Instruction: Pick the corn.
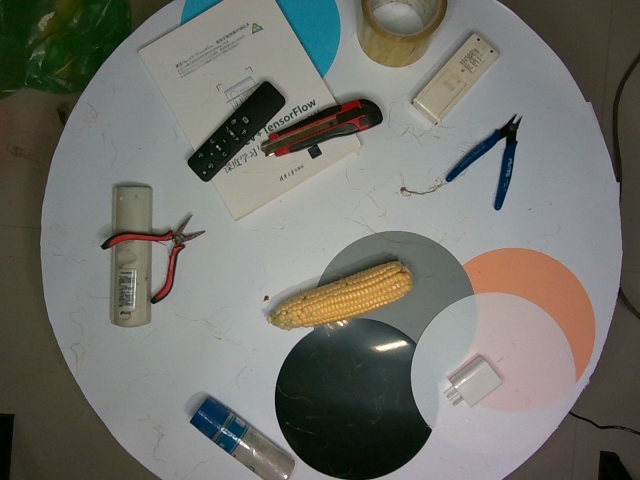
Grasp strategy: vertical